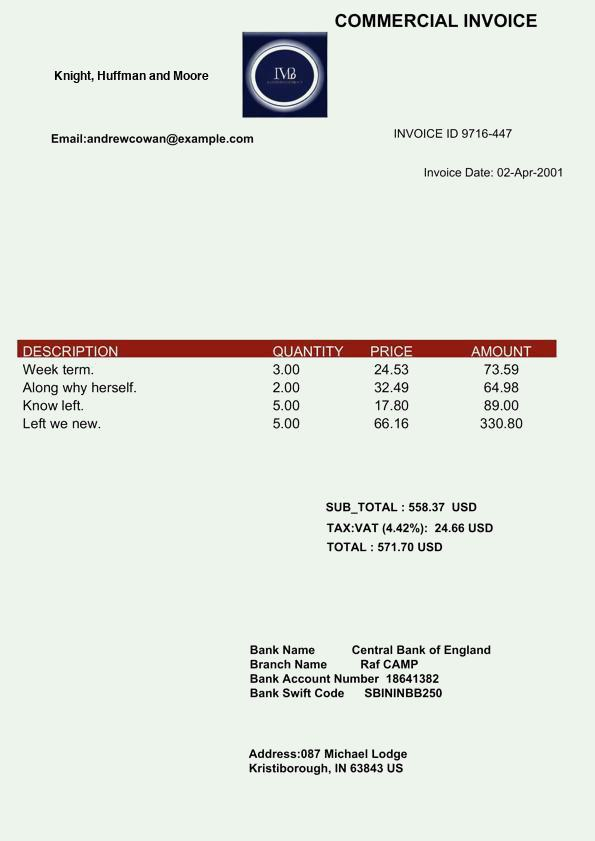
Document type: Invoice